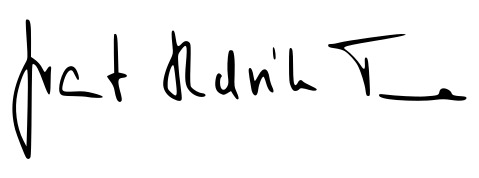
Signature of: grant hendrik tonne